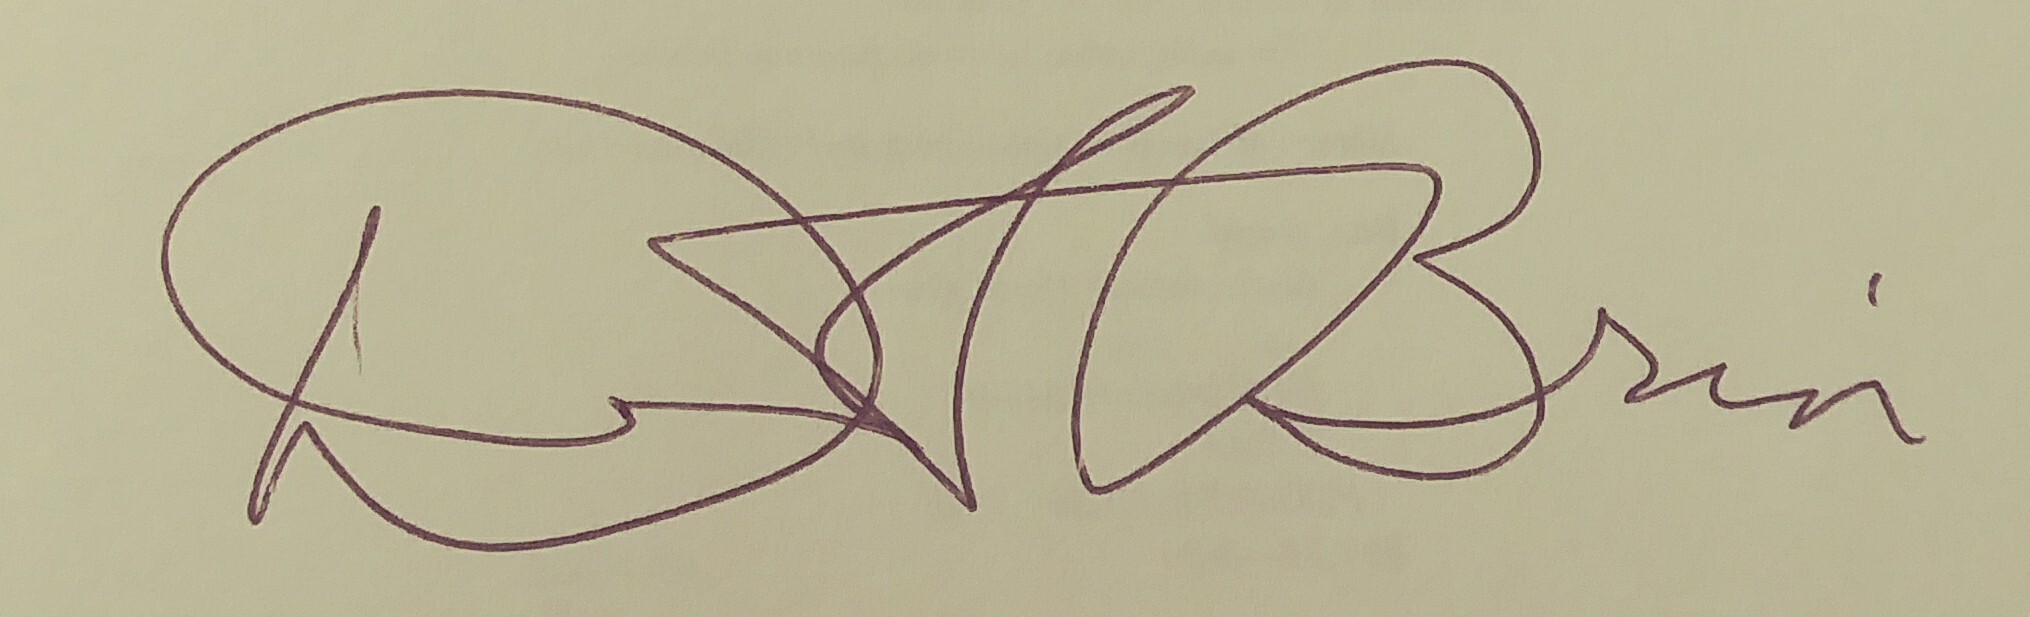
Signature of: david brin